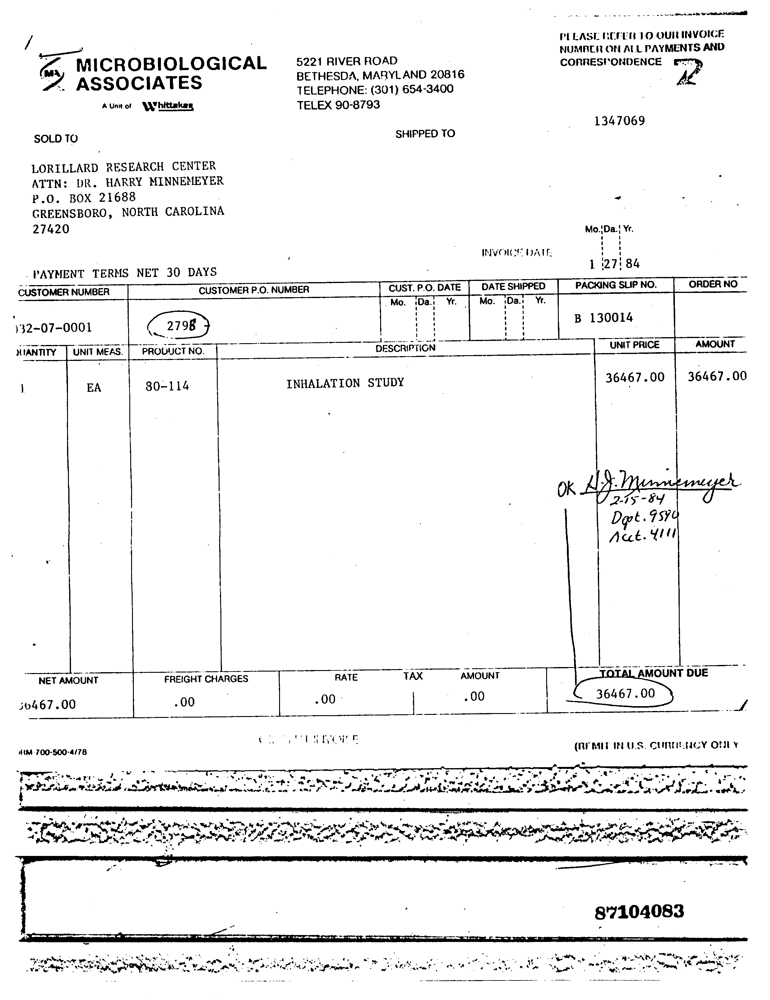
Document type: Invoice